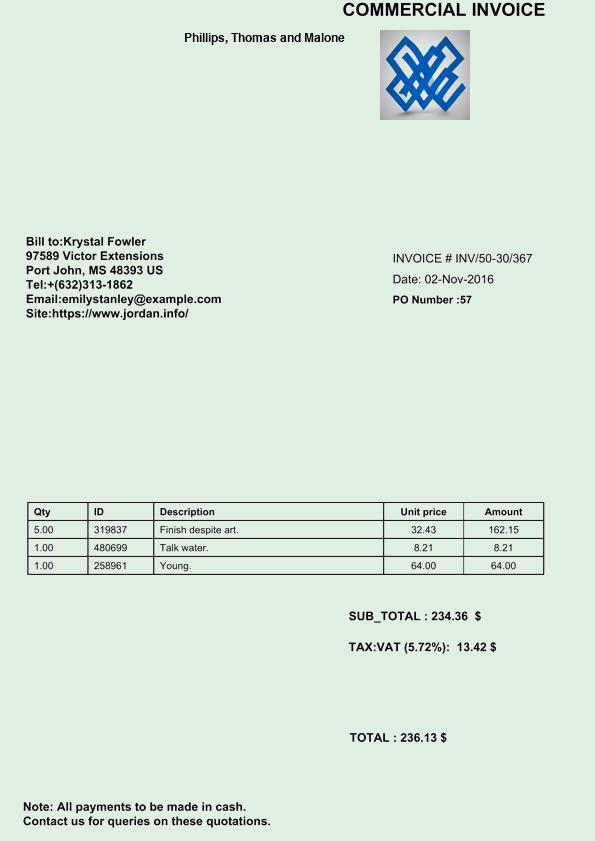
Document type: Invoice